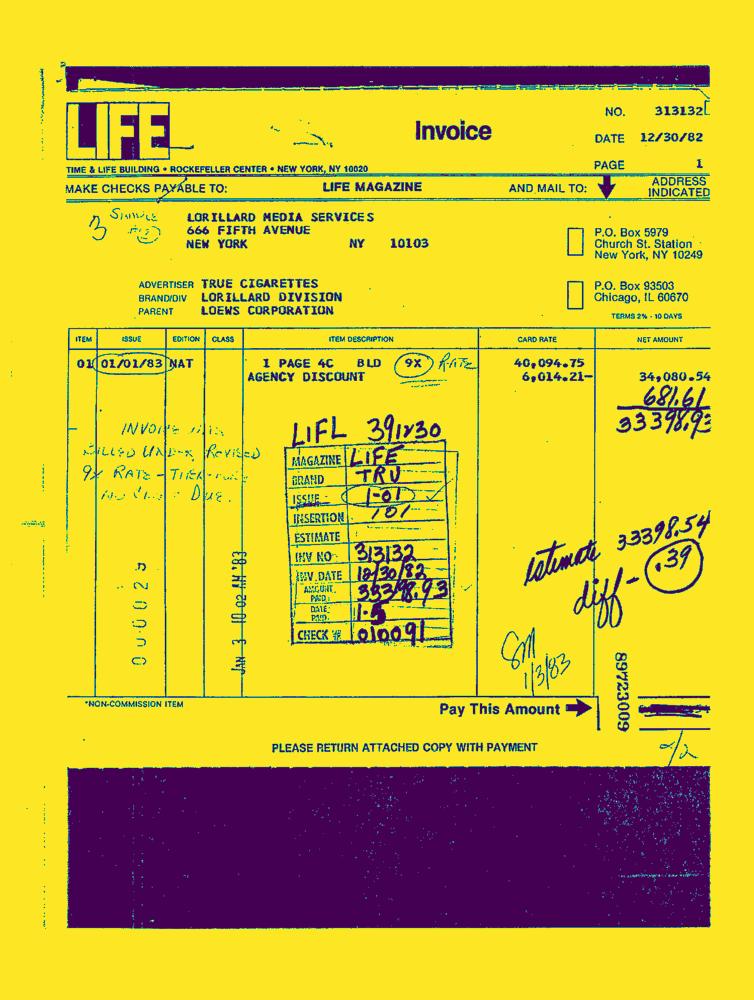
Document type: Invoice-Doc